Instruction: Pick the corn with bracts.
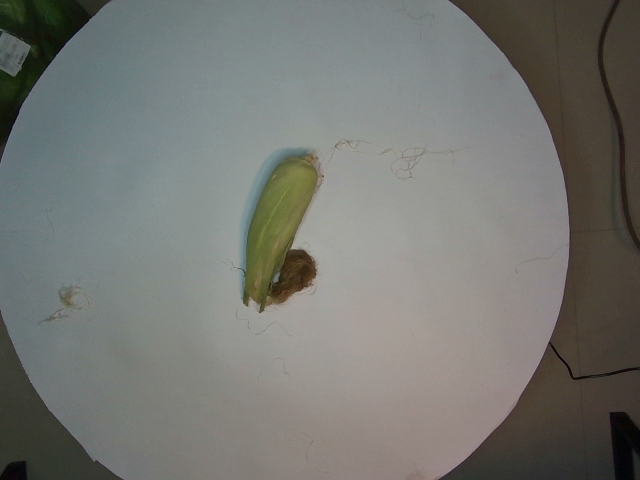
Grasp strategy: vertical